Question: Describe the condition in detail:
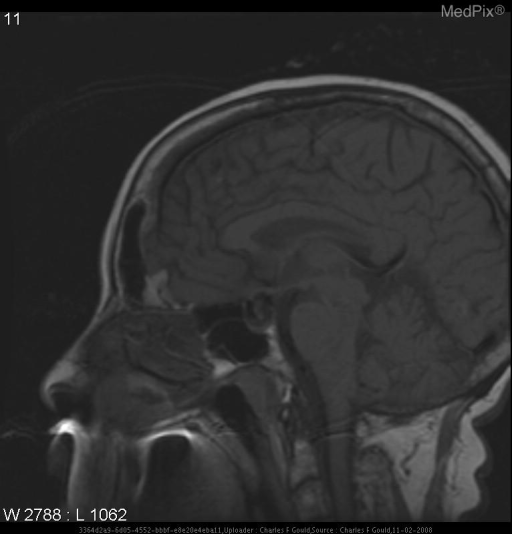
Answer: The disease is discussed as: The dilation of the wall of an artery, vein, or the heart, that forms a sac-like structure.

For image, see:  http://rad.usuhs.mil/rad/radbrowser2/head/PlainFilm/zzsaneur.html